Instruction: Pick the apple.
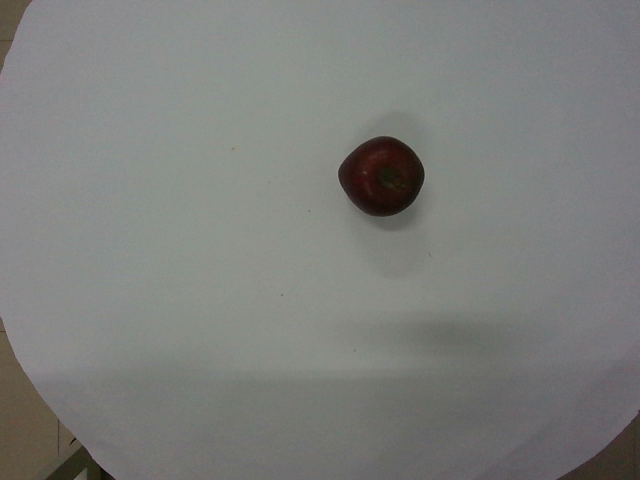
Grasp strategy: vertical